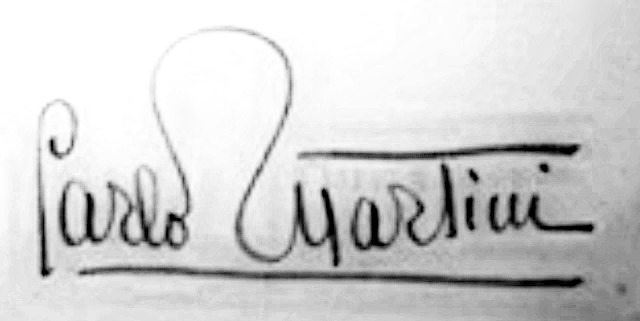
Signature of: carlo martini